Question: What do the imaging results show?
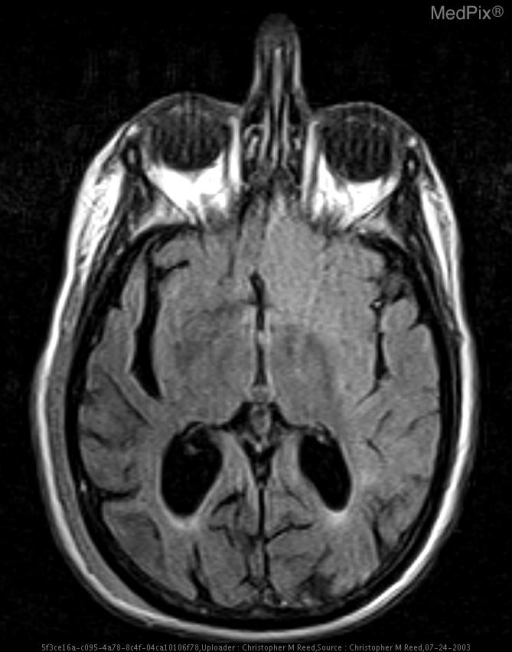
Answer: The imaging shows Non-Enhanced CT - Subtle left sided "insular ribbon sign" with loss of normal gray-white differenciation and overlying sulcal effacement.

MRI - Diffusion weighted images demonstrate marked intensity over the entire left ACA and MCA territories. Corresponding ADC hypointensity seen in this case confirms that there has been an acute infarct. The displayed FLAIR image further reveals the hyperintensity involving these same regions. Note the sparing of the PCA territory on the affected side. Selected MRA image of the bilateral carotid arteries demonstrates occlusion of the left ICA shortly after the bifurcation. Note the vertebrobasilar system is intact, supplying the PCA territories. Axial FLAIR from MRI TIA Protocol performed after NECT..